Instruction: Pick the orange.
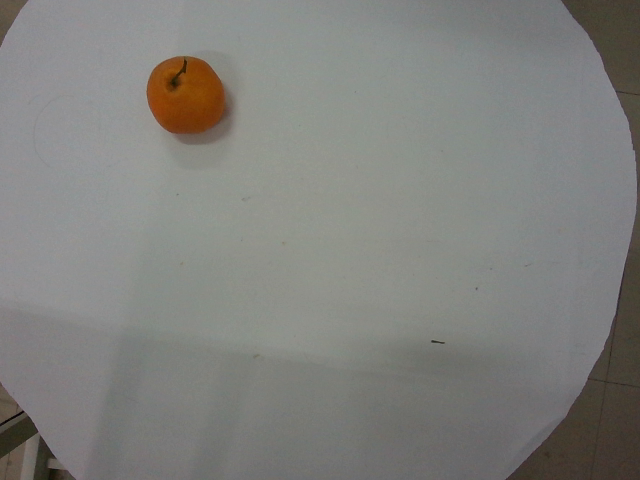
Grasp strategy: vertical